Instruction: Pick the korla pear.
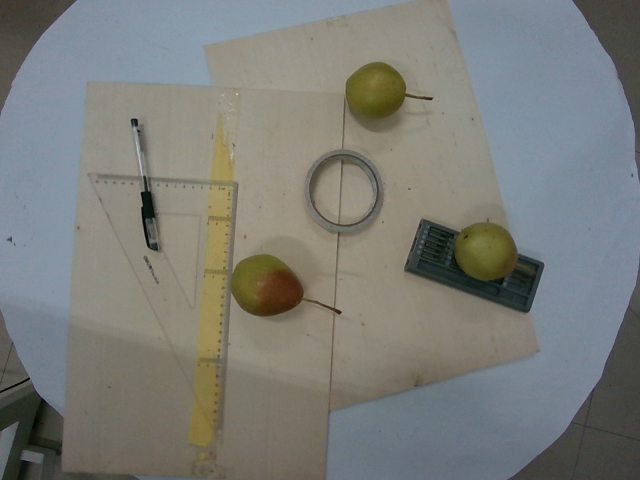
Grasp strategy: vertical